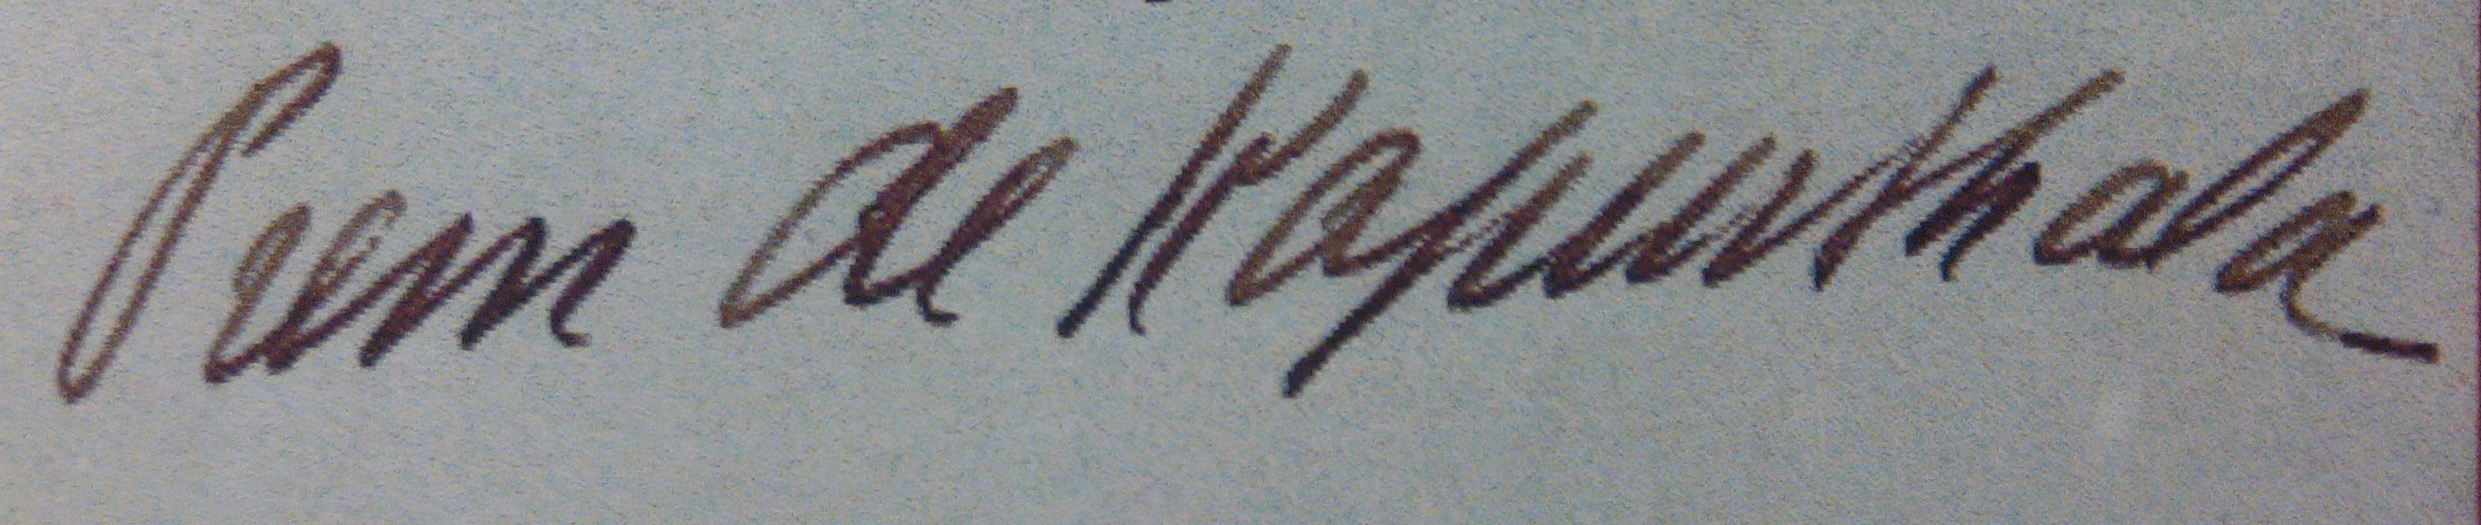
Signature of: anita delgado